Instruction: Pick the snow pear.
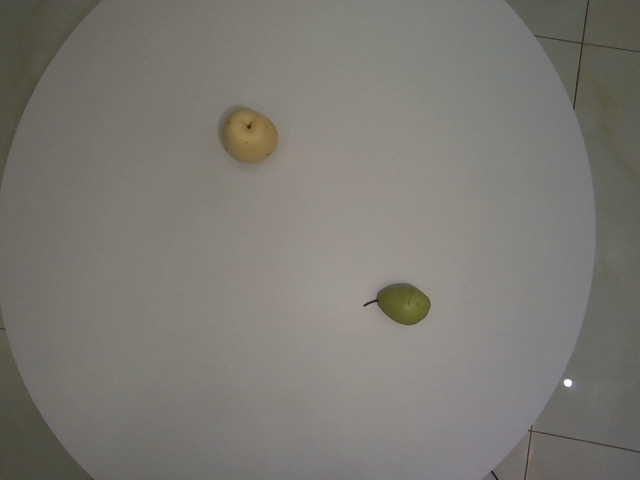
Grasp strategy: vertical